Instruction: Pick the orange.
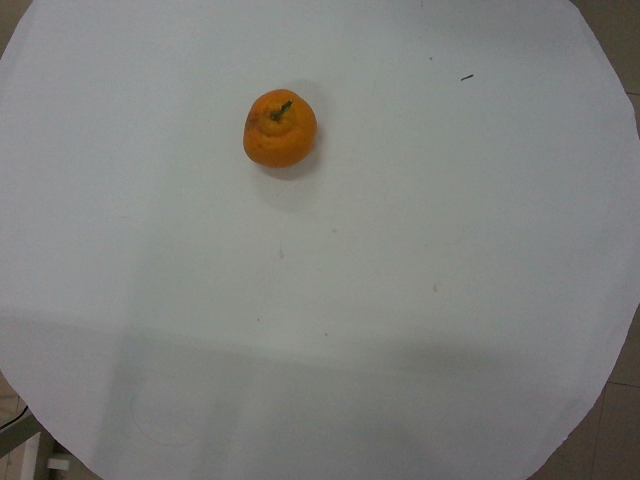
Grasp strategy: vertical